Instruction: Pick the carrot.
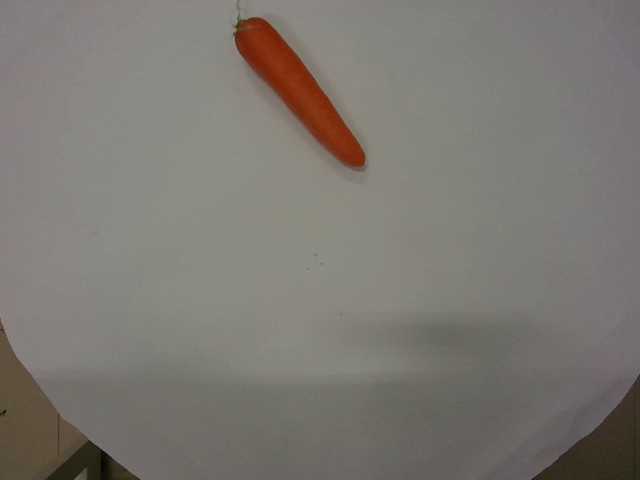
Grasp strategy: vertical